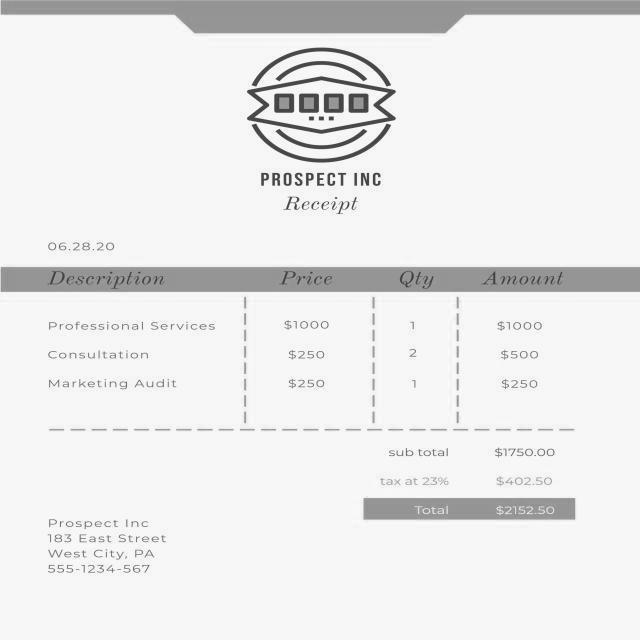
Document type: Invoice